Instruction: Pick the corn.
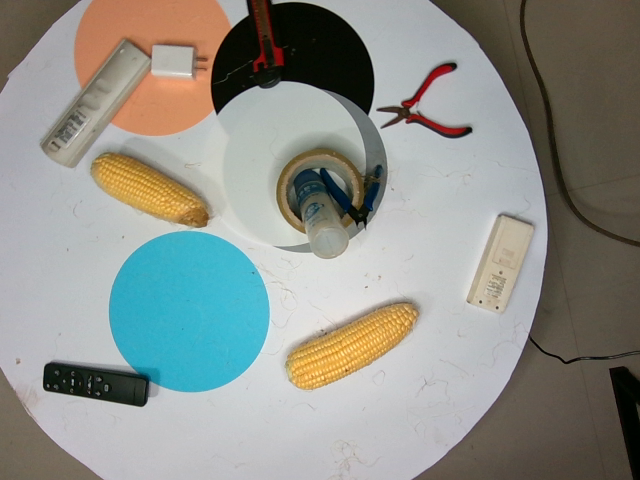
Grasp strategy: vertical